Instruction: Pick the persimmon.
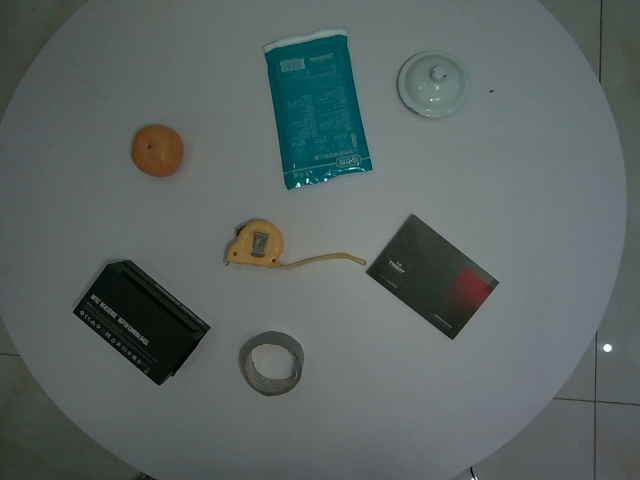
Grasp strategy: vertical